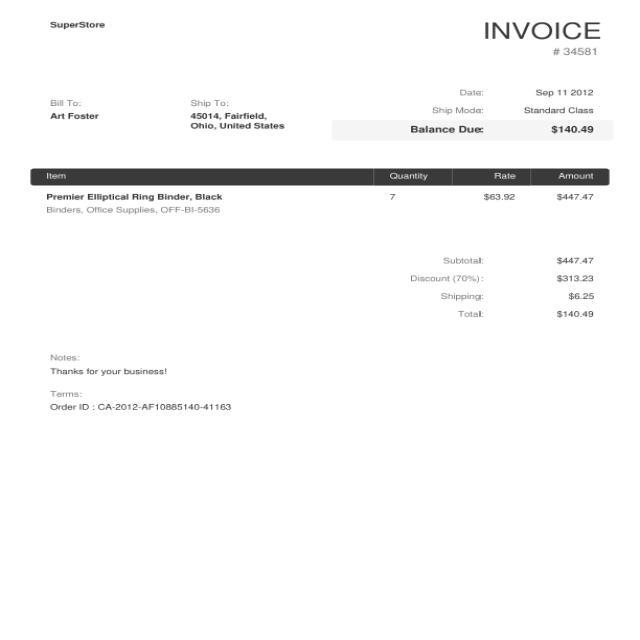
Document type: Invoice